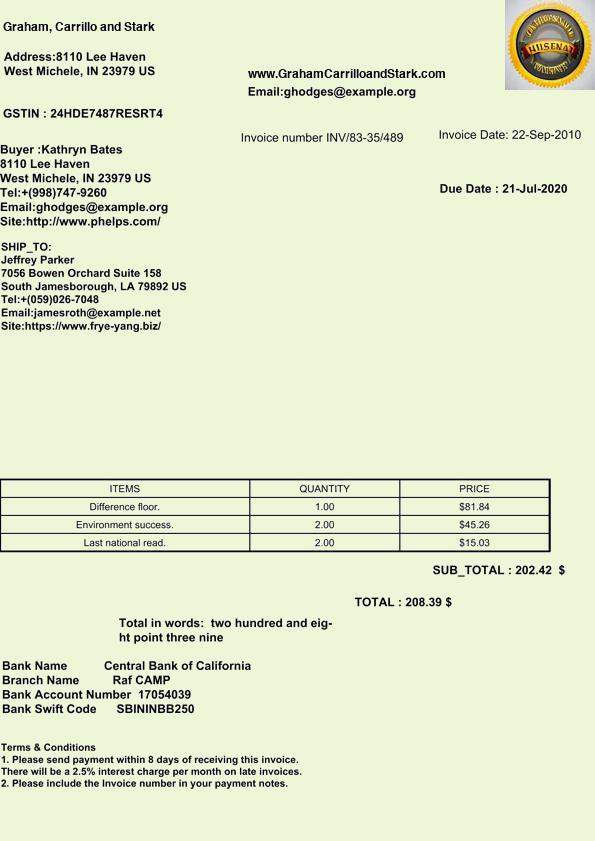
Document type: Invoice